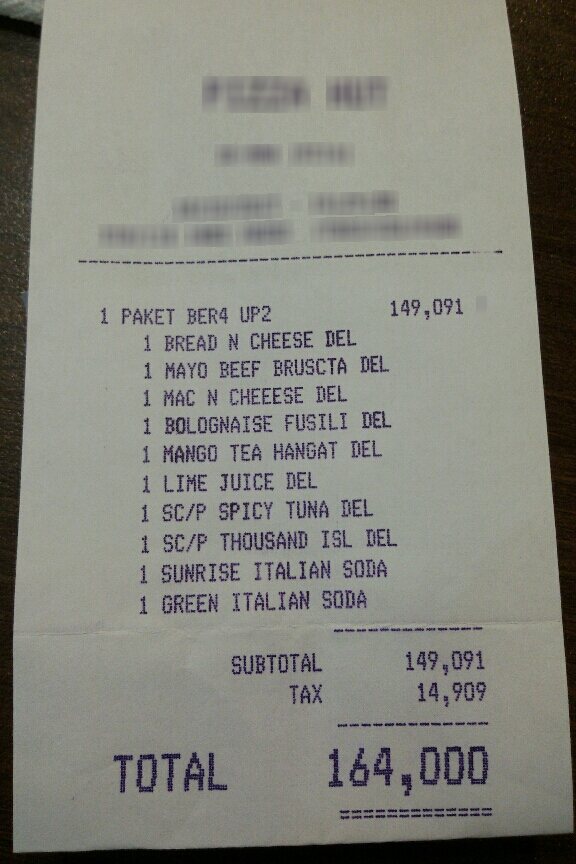
Number of items: 5
Subtotal: 149,091
Tax: 14,909
Total: 164,000
OCR text regions:
text: 1
text: PAKET
text: BER4
text: UP2
text: 149,091
text: 1
text: BREAD
text: N
text: CHEESE
text: DEL
text: 1
text: MAYO
text: BEEF
text: BRUSCTA
text: DEL
text: 1
text: MAC
text: N
text: CHEEESE
text: DEL
text: 1
text: BOLOGNAISE
text: FUSILI
text: DEL
text: 1
text: MANGO
text: TEA
text: HANGAT
text: DEL
text: 1
text: LIME
text: JUICE
text: DEL
text: 1
text: SC/P
text: SPICY
text: TUNA
text: DEL
text: 1
text: SC/P
text: THOUSAND
text: ISL
text: DEL
text: 1
text: SUNRISE
text: ITALIAN
text: SODA
text: 1
text: GREEN
text: ITALIAN
text: SODA
text: SUBTOTAL
text: 149,091
text: TAX
text: 14,909
text: TOTAL
text: 164,000